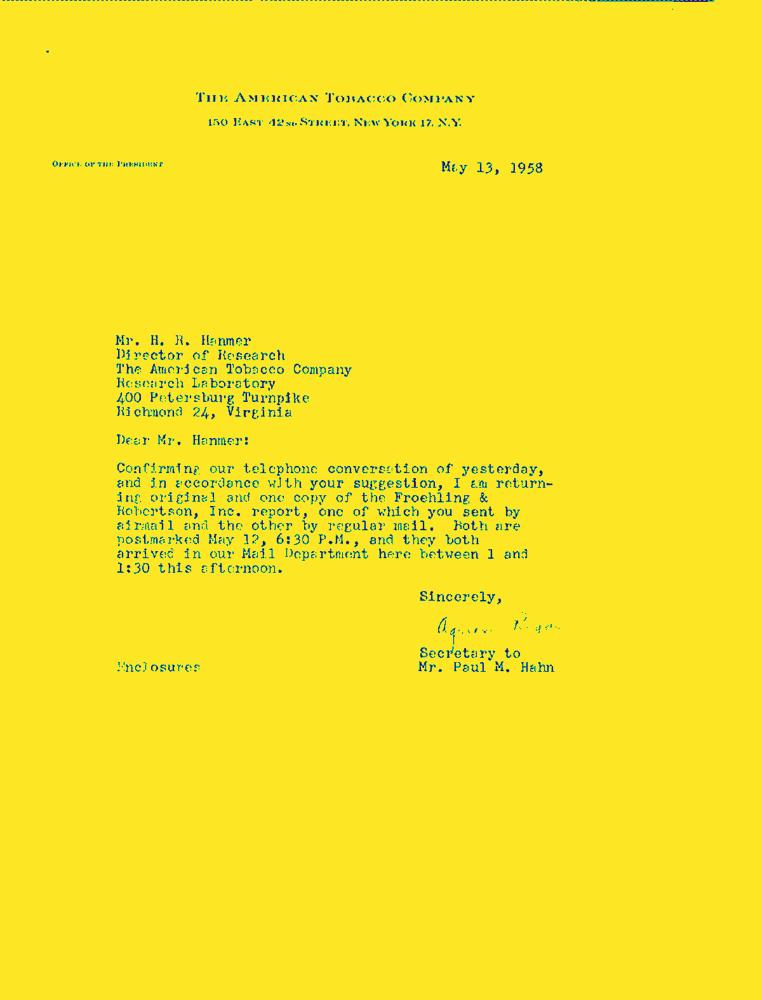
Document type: Letter-Doc